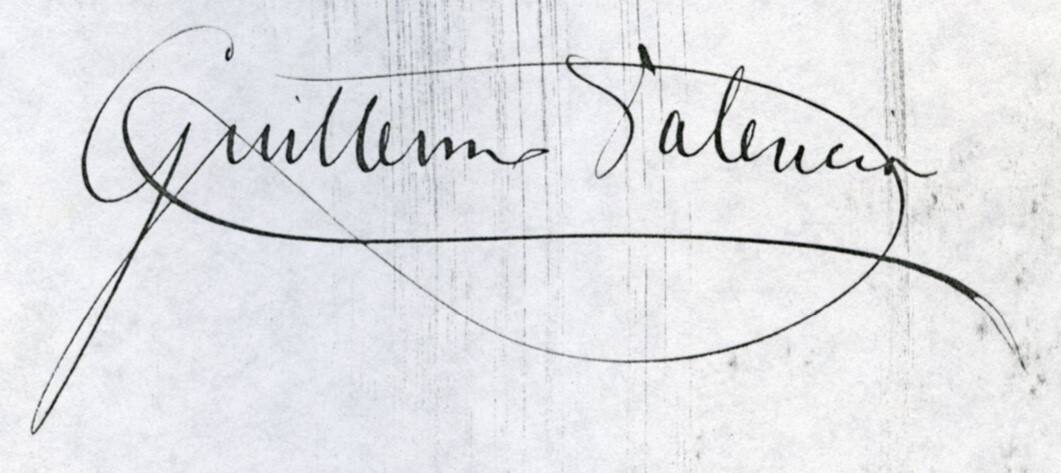
Signature of: guillermo valencia castillo